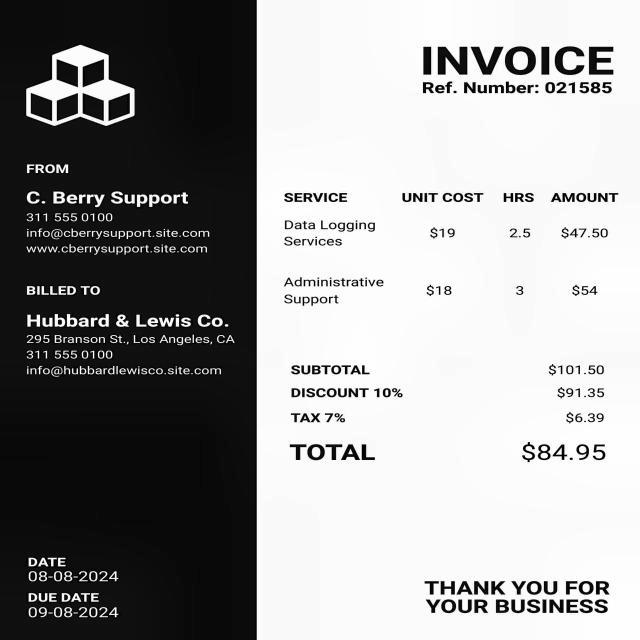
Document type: Invoice